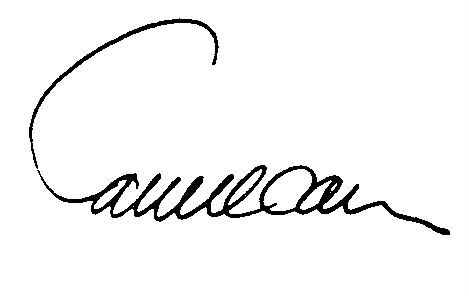
Signature of: daniel oduber quirós